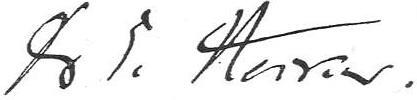
Signature of: ewald hecker